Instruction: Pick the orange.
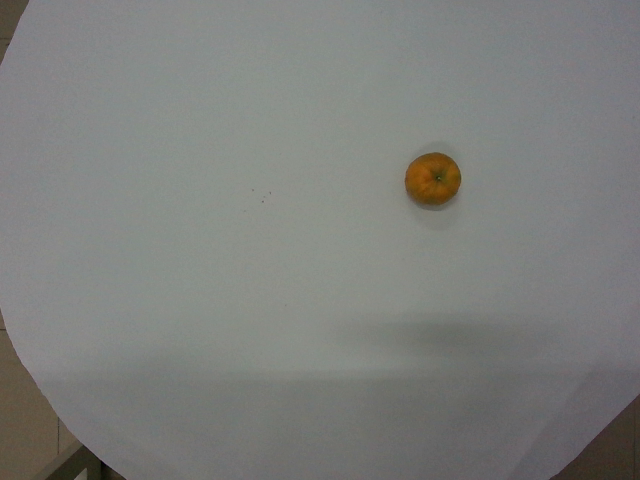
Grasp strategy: vertical